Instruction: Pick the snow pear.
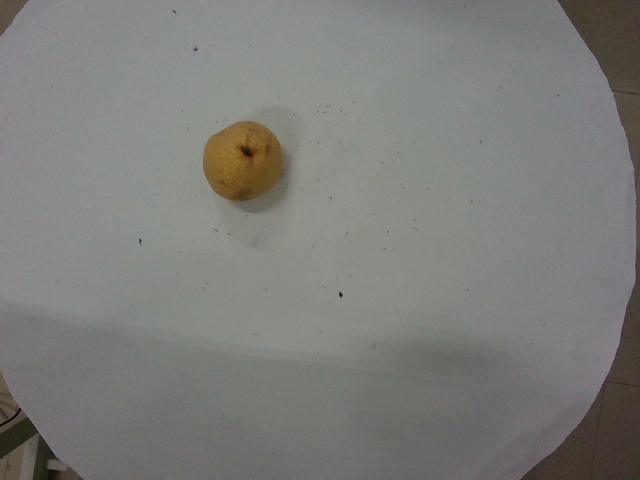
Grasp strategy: vertical